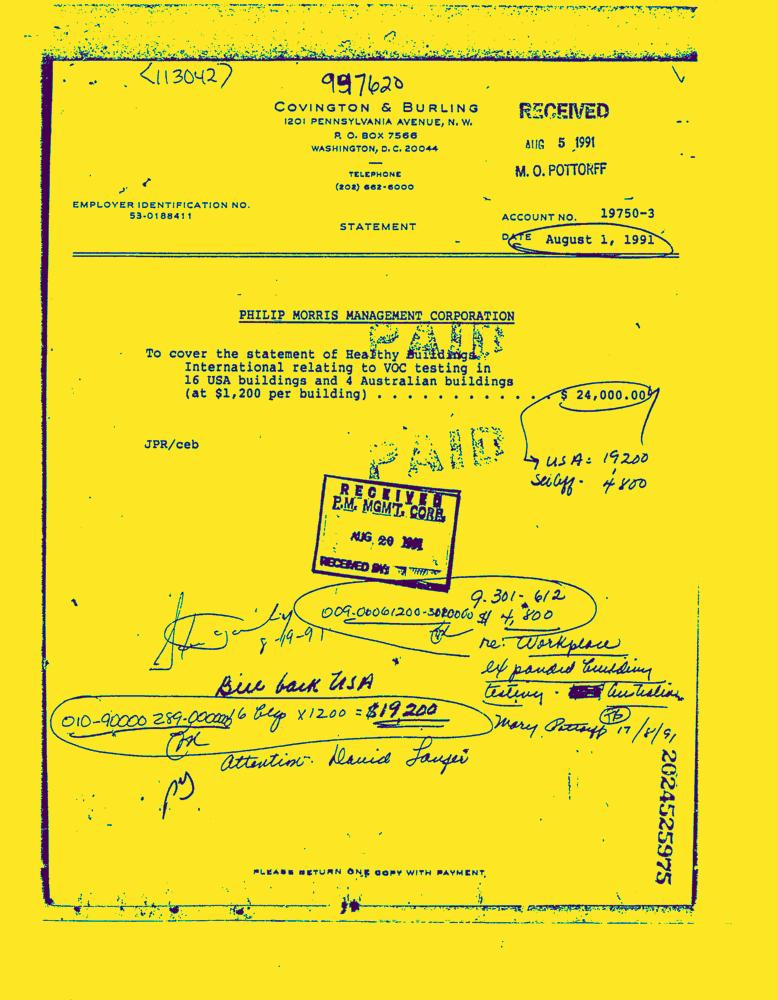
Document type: Invoice-Doc